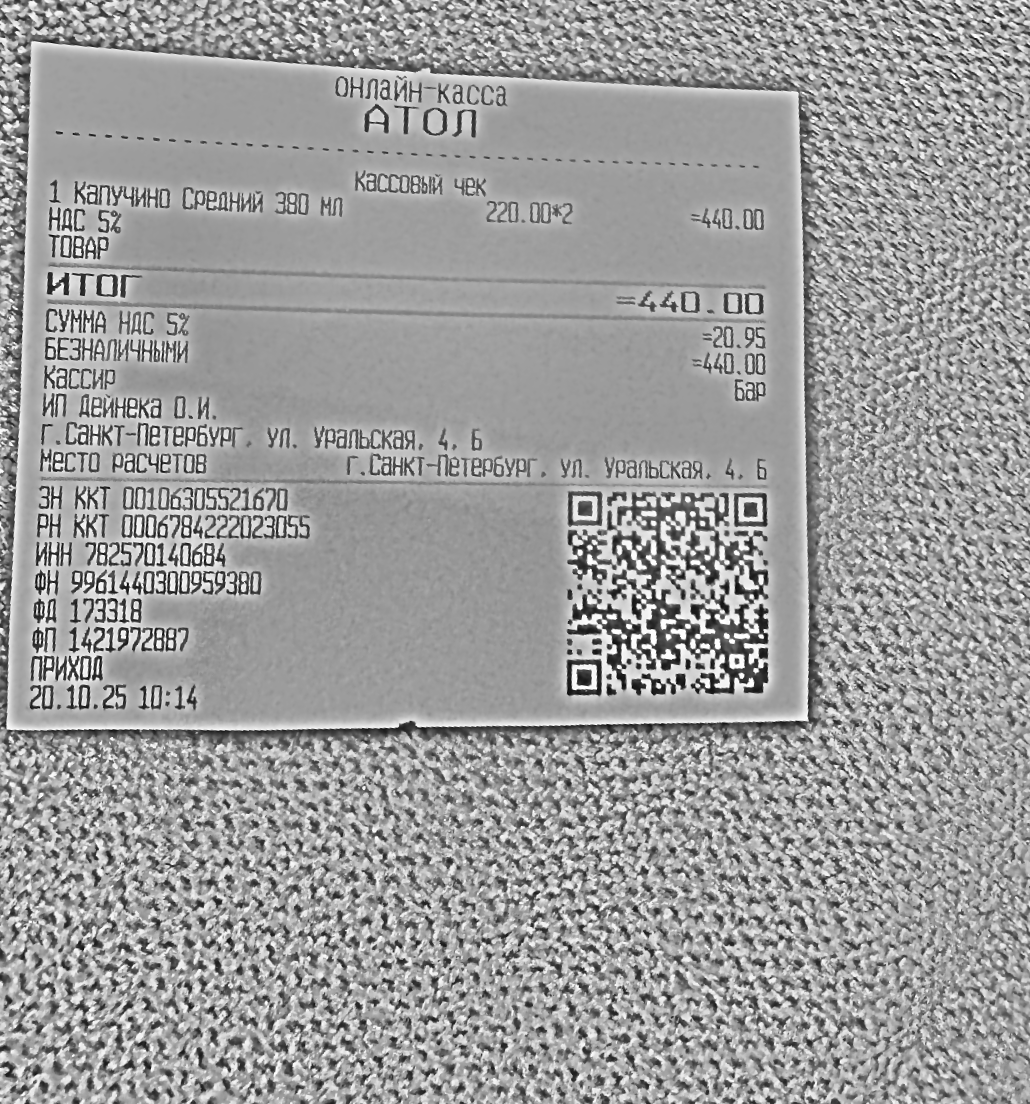
Продавец: ИП Дейнека О. И.
ИНН: 782570140684
Дата: 20.10.25 10:14
Товары: 1 Капучино средний 380 мл
Количество: 2
Цена: 220.00
Сумма: 440.00
Итого: 440.00